Question: What is the earliest payment due date mentioned in the document?
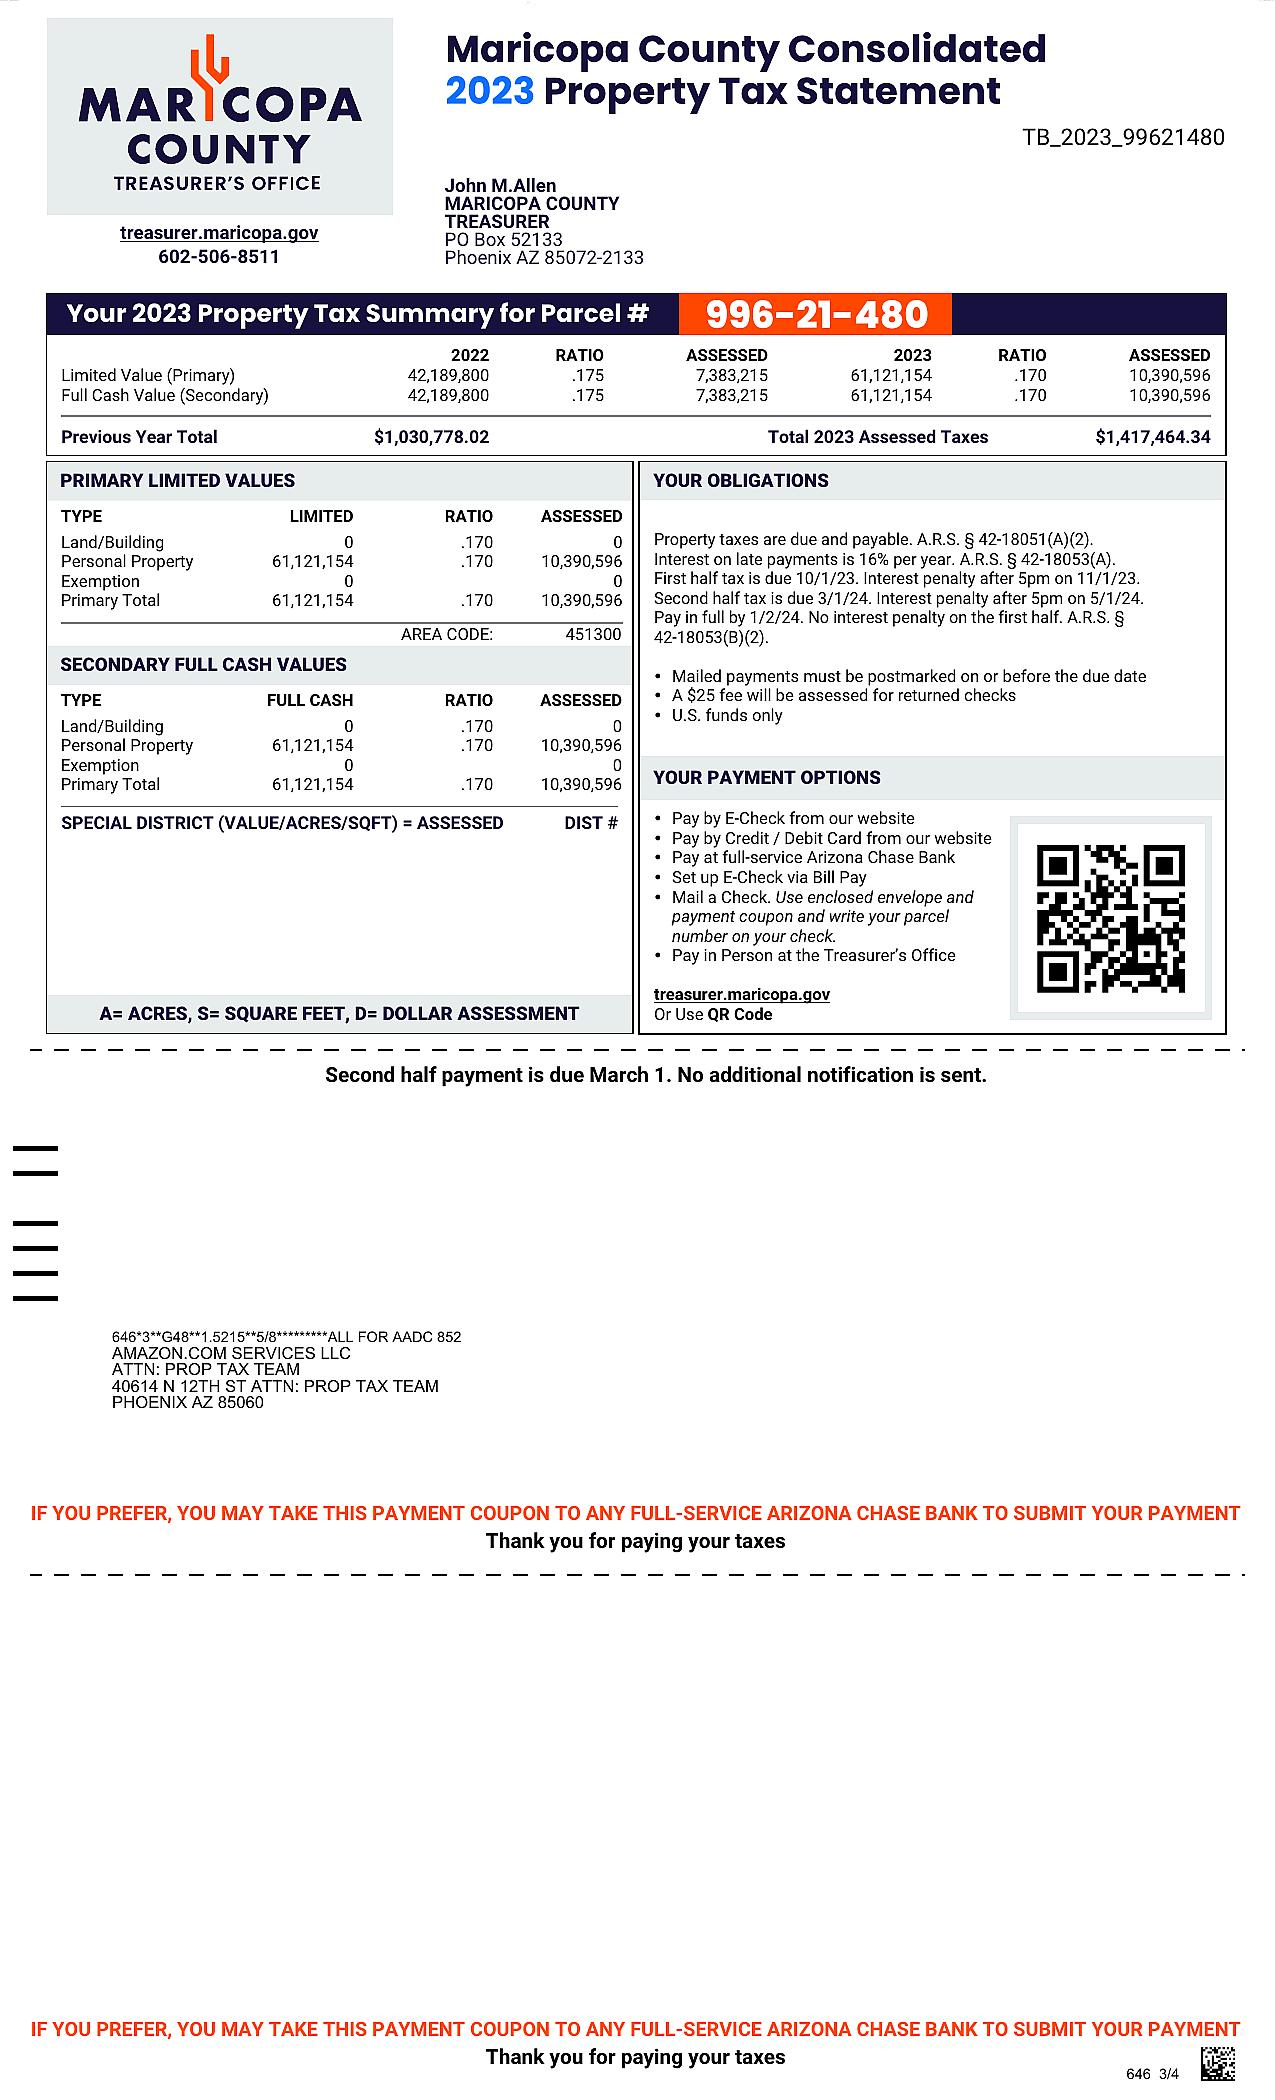
Answer: "Second half payment is due March 1. No additional notification is sent."